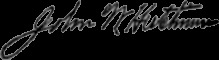
Signature of: john wallace hutchinson